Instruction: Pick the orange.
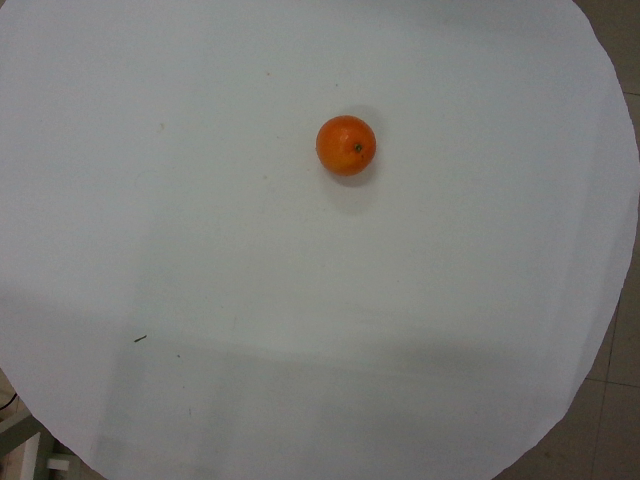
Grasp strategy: vertical